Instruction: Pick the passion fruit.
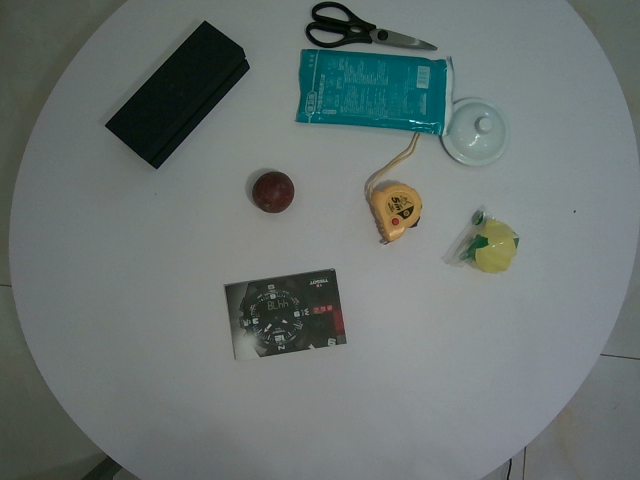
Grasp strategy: vertical